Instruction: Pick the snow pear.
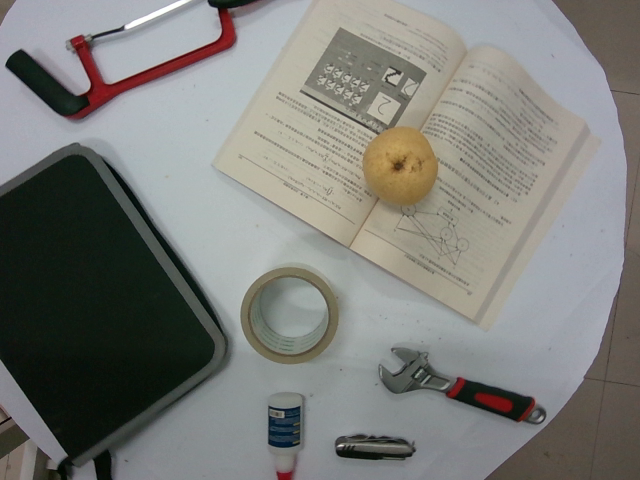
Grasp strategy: vertical